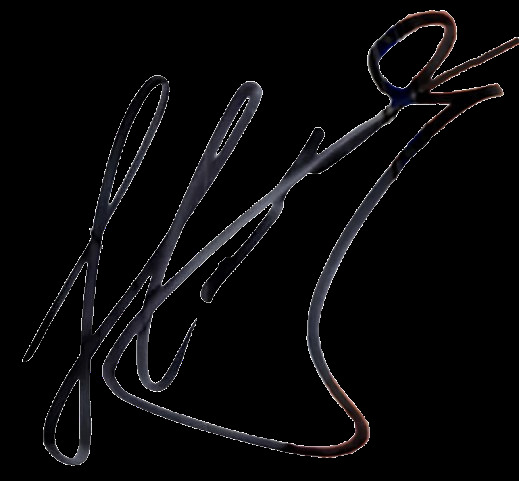
Signature of: hidayat heydarov